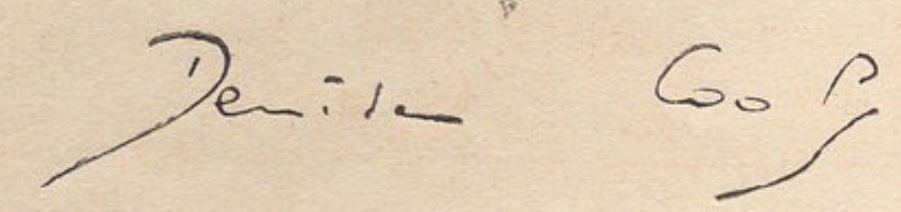
Signature of: denise cools